Question: Talk about the condition:
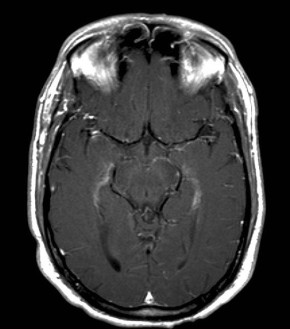
Answer: The disease is discussed as: Monocular Blindness - Optic nerve proximal to Chiasm
• Retinal Detachment
• Central Retinal Artery/Vein Occlusion
• Optic Neuritis
• Trauma
• Tumor

Bitemporal Hemianopsia - Suprasellar lesion behind chiasm
• Pituitary Adenoma

Homonymous Hemianoposia - Distal to Chiasm:
• 40% Occipital, 25% Temporal, 5% optic tract and LGB
• 70% infarcts, 15% neoplasms, 5% hemorrhage, ??% trauma
>>>PCA infarct
>>>MCA infarct
>>>AChA infarct (Eur Neurol 2000;43(1):35-8)
>>>Watershed Infarcts (Acta Med Scand 1984;216(4):417-22)
>>>Carotid Dissection (J Neuroophthalmol 1999 Jun;19(2):136-9)
>>>Chiropractic Manipulation (Am J Ophthalmol 1997 Jun;123(6):851-2)
• Lateral Geniculate Body (LGB)
• Occipital Infarct
>>>Unilateral progressing to Bilateral (J Neurol Neurosurg Psychiatry 1983 Jan;46(1):78-80)

Quandrantanopsia - Optic Radiations distal to LGB (Lateral Geniculate Body)  Lesions in Myer's loop cause a superior quadrantanopsia.

Test yourself:
http://www.thinkingmedicine.com/elearning/vfield/
http://www.thebarrow.org/Education_And_Resources/Barrow_Quarterly/205263
http://en.wikipedia.org/wiki/Lateral_geniculate_nucleus
http://en.wikipedia.org/wiki/File:ERP_-_optic_cabling.jpg
http://www.ihrfoundation.org/intracranial/hypertension/info/C68/
http://www.osnsupersite.com/view.aspx?rid=29843
http://www.reingoldeyecenter.com/glaucoma.aspx